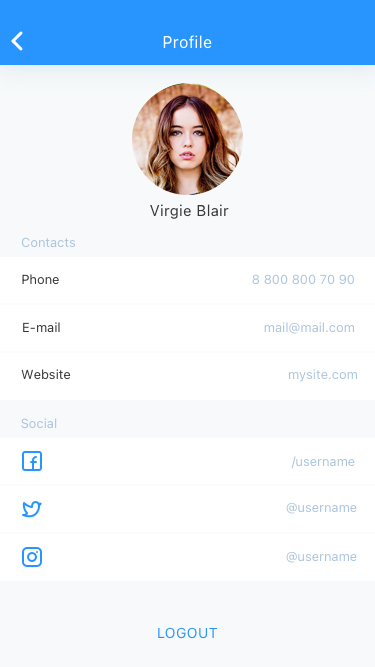
Text in this UI design:
Phone
8 800 800 70 90
E-mail
mail@mail.com
Website
mysite.com
Contacts
/username
@username
@username
Social
Virgie Blair
Logout